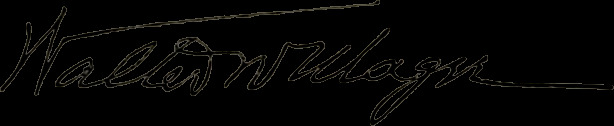
Signature of: walter w magee